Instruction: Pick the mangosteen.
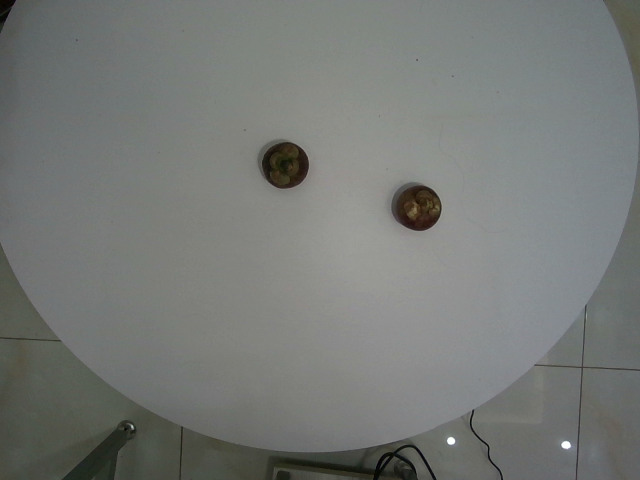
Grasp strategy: vertical